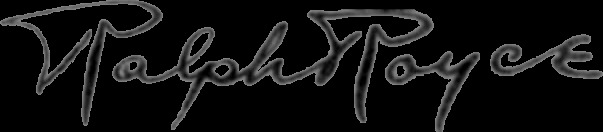
Signature of: ralph royce